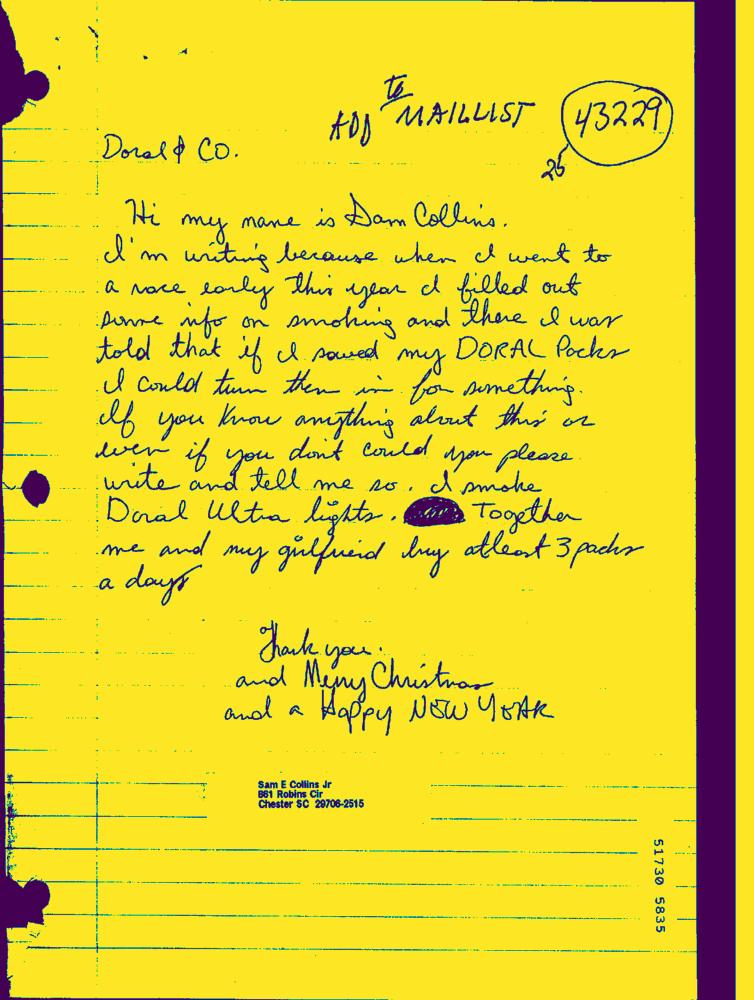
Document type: Hand-Written